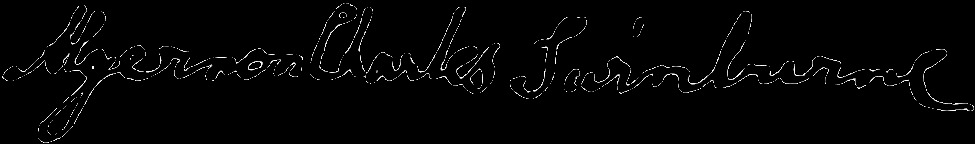
Signature of: algernon charles swinburne